Question: What appears to be the issue?
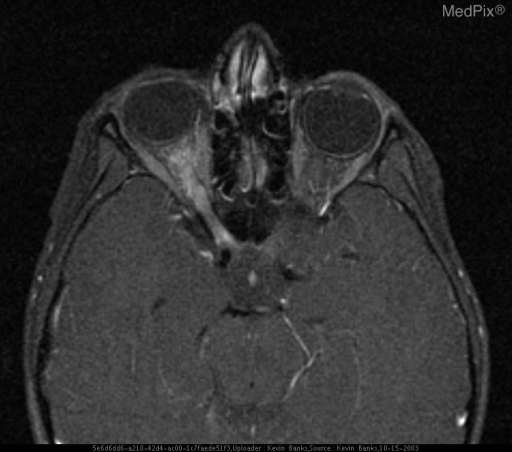
Answer: The findings suggest CT of the orbits shows asymmetry of the optic nerves with the right optic nerve enlarged when compared to the left. Subsequent MRI evaluation of the orbits demonstrates enlargement of the right optic nerve with associated abnormal increased T2 signal intensity and enhancement on post-gadolinium series extending from globe to just anterior to the optic chiasm. Enhancement of the intraorbital fat adjacent to the nerve is also present. The remainder of the optic pathways are normal (not shown).. Axial T1WI post-gad image with fat suppression shows abnormal enhancement of the right optic nerve and associated enlargement.. The patient might have a history of A 6 YO female presented to the emergency department with a 3 day history of right eye pain and severe decreasing visual acuity..